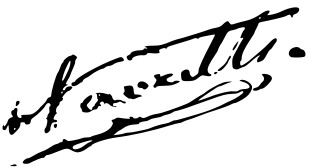
Signature of: francisco savalls